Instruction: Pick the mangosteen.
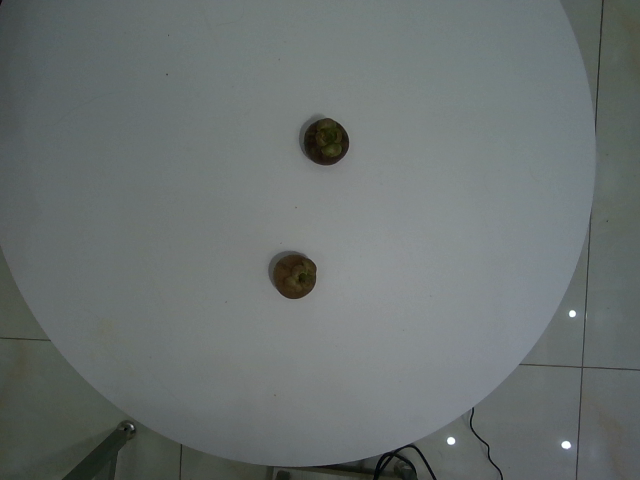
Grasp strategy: vertical